Question: Can you provide the account number mentioned in the document?
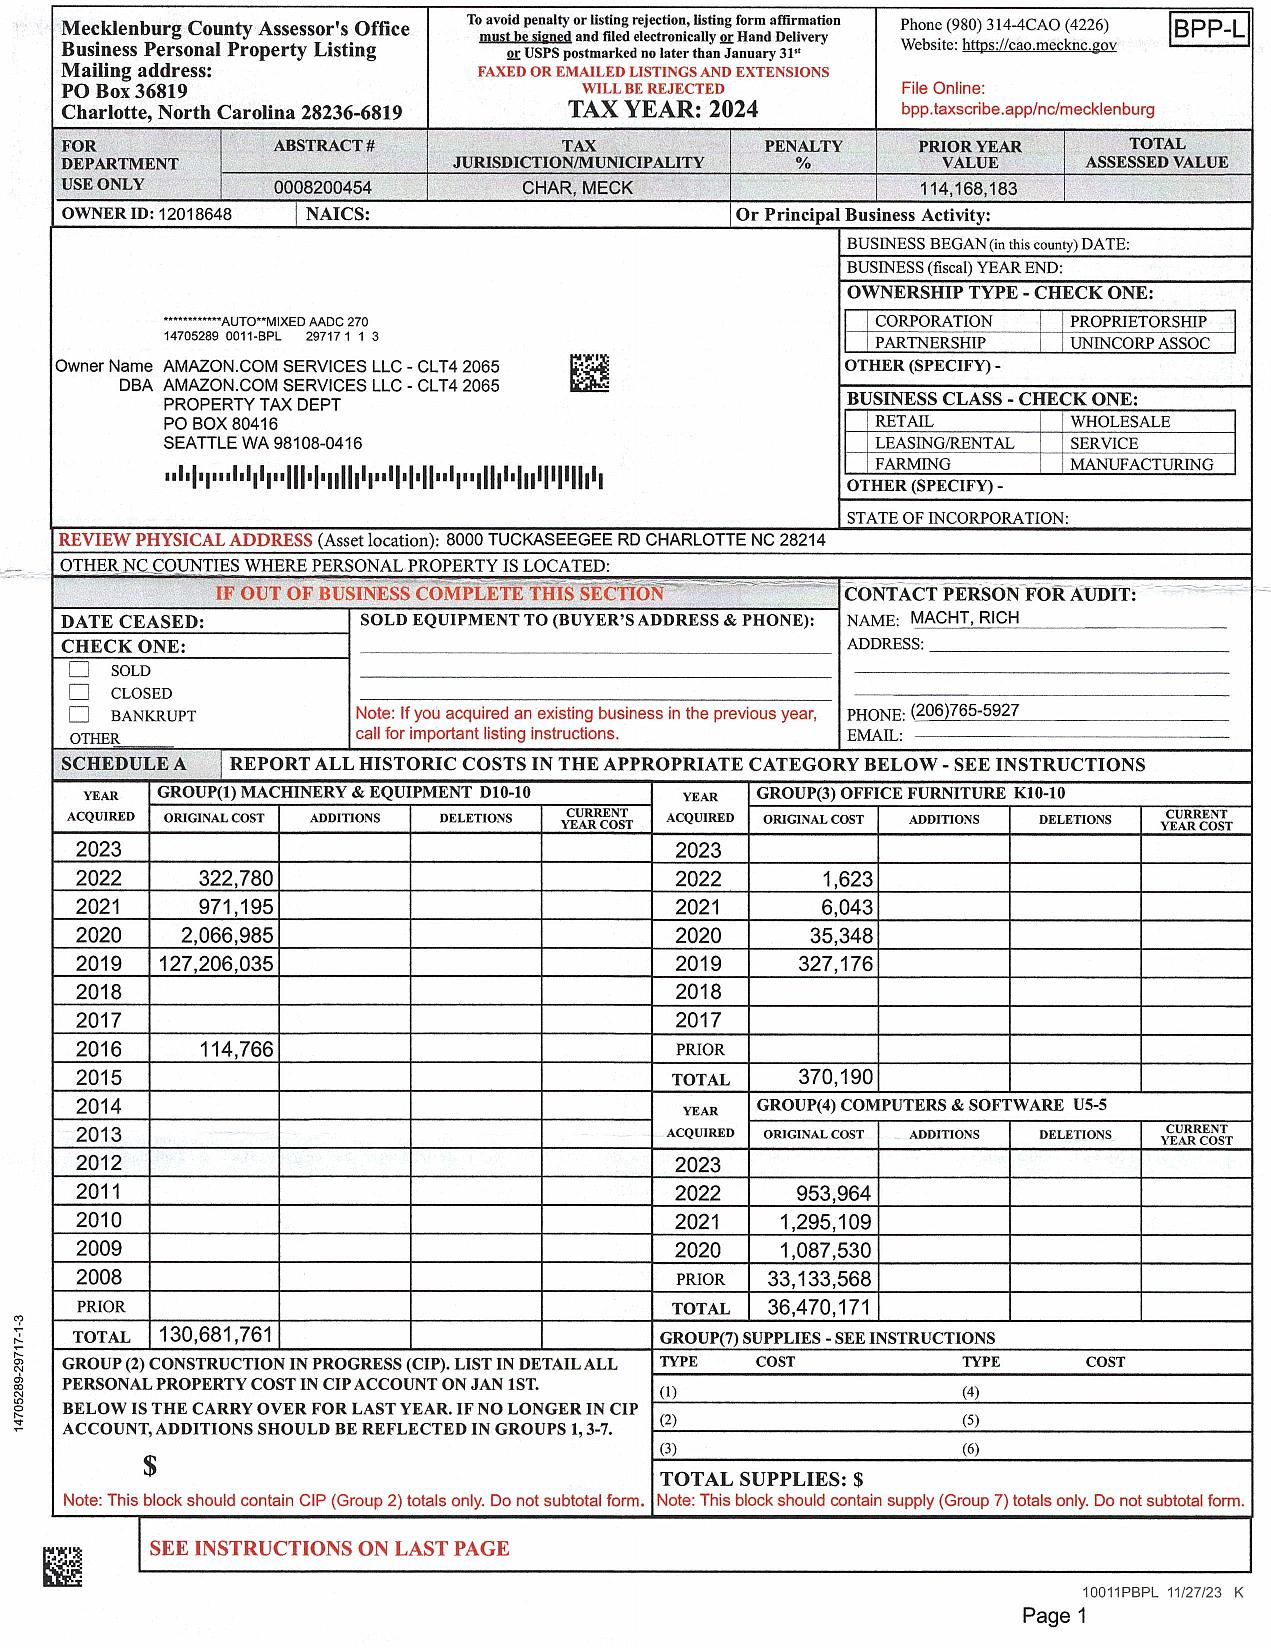
Answer: "00082004545"